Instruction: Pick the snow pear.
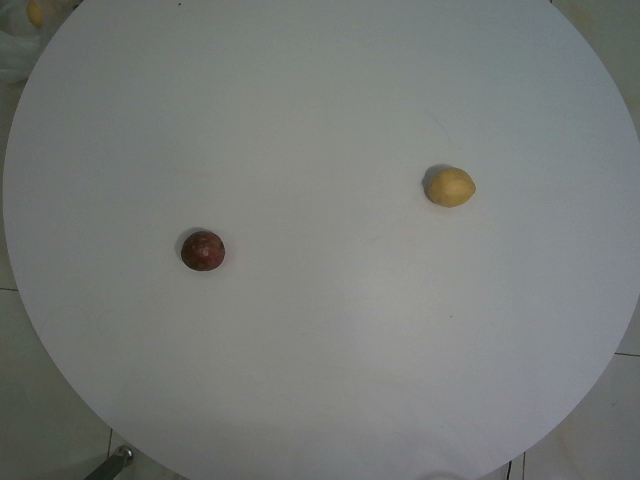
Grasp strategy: vertical